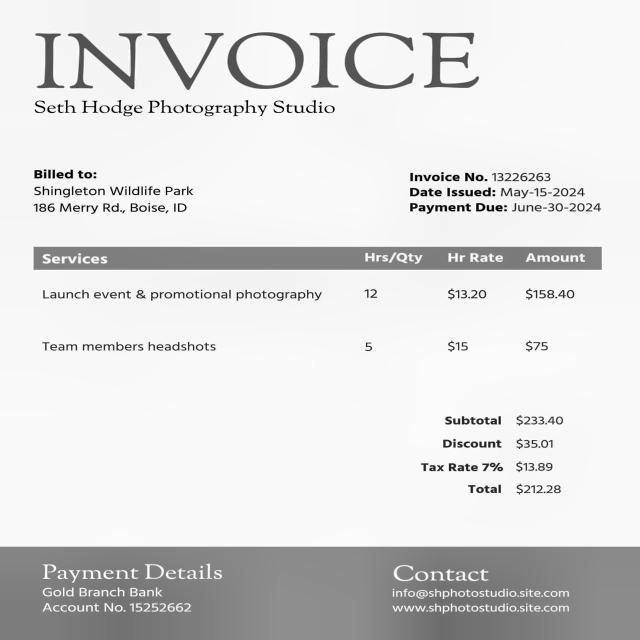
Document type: Invoice